Question: What tax district, tax-rate area, or tax area code is specified in the document?
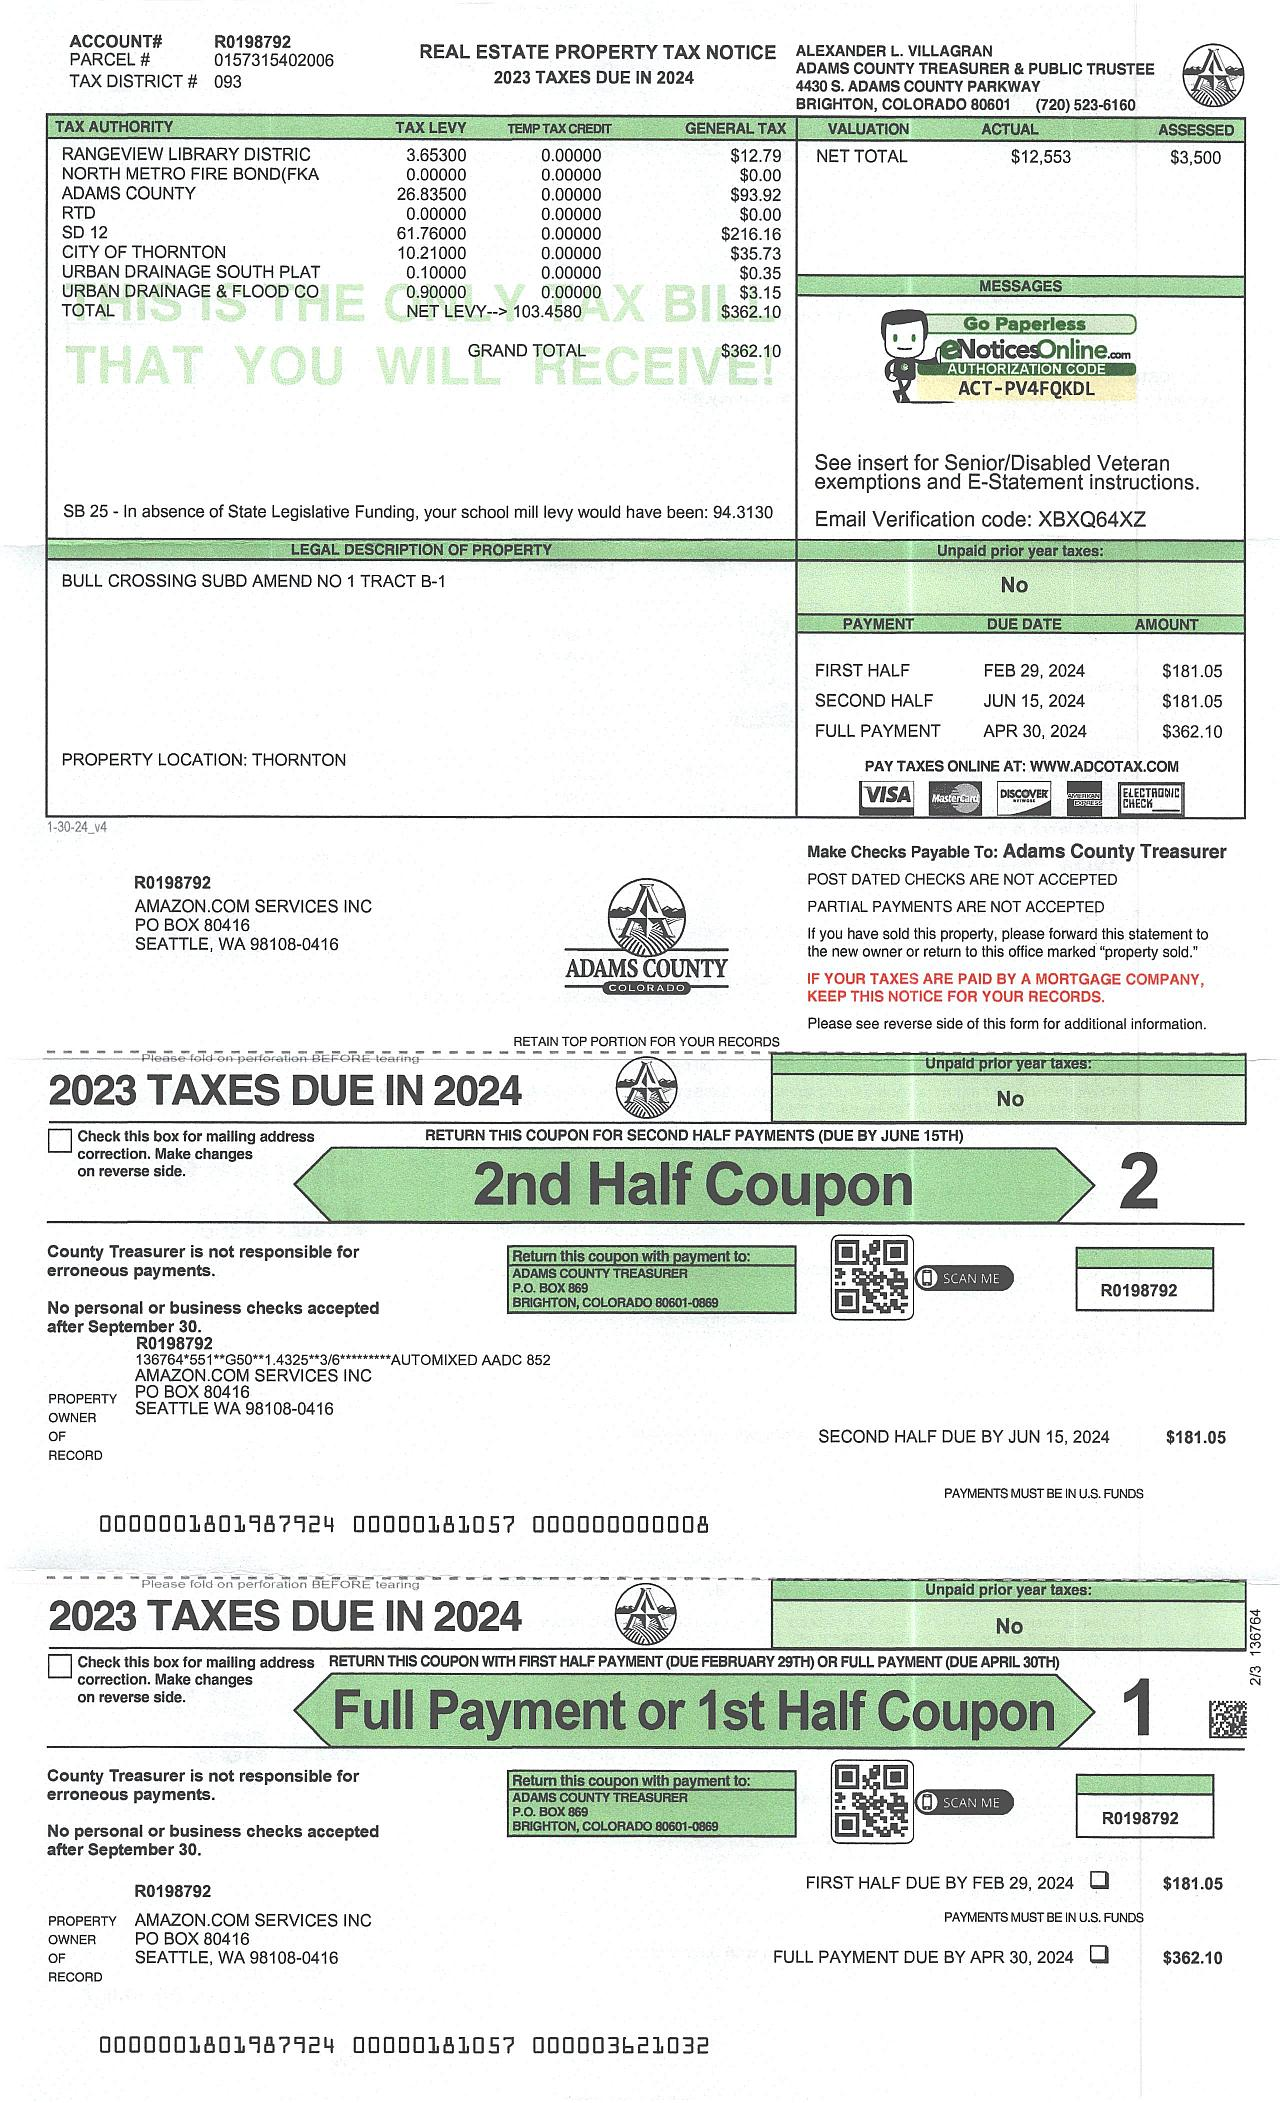
Answer: "033"